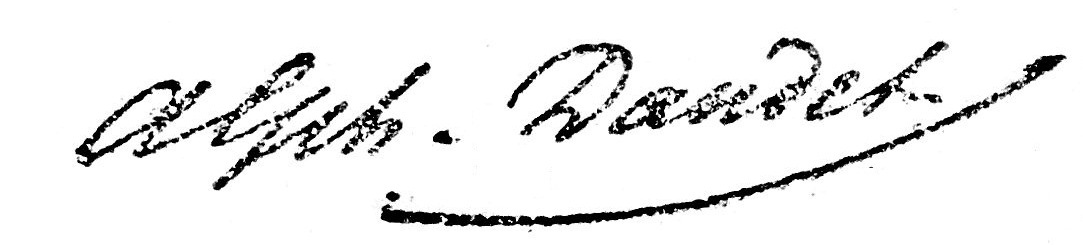
Signature of: alphonse daudet